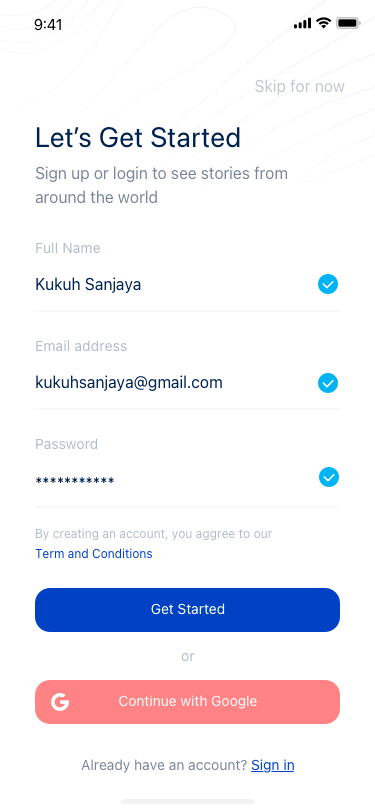
Text in this UI design:
Let’s Get Started
Sign up or login to see stories from around the world
Skip for now
Kukuh Sanjaya
Full Name
kukuhsanjaya@gmail.com
Email address
***********
Password
By creating an account, you aggree to our
Term and Conditions
Get Started
or
Continue with Google
Already have an account? Sign in